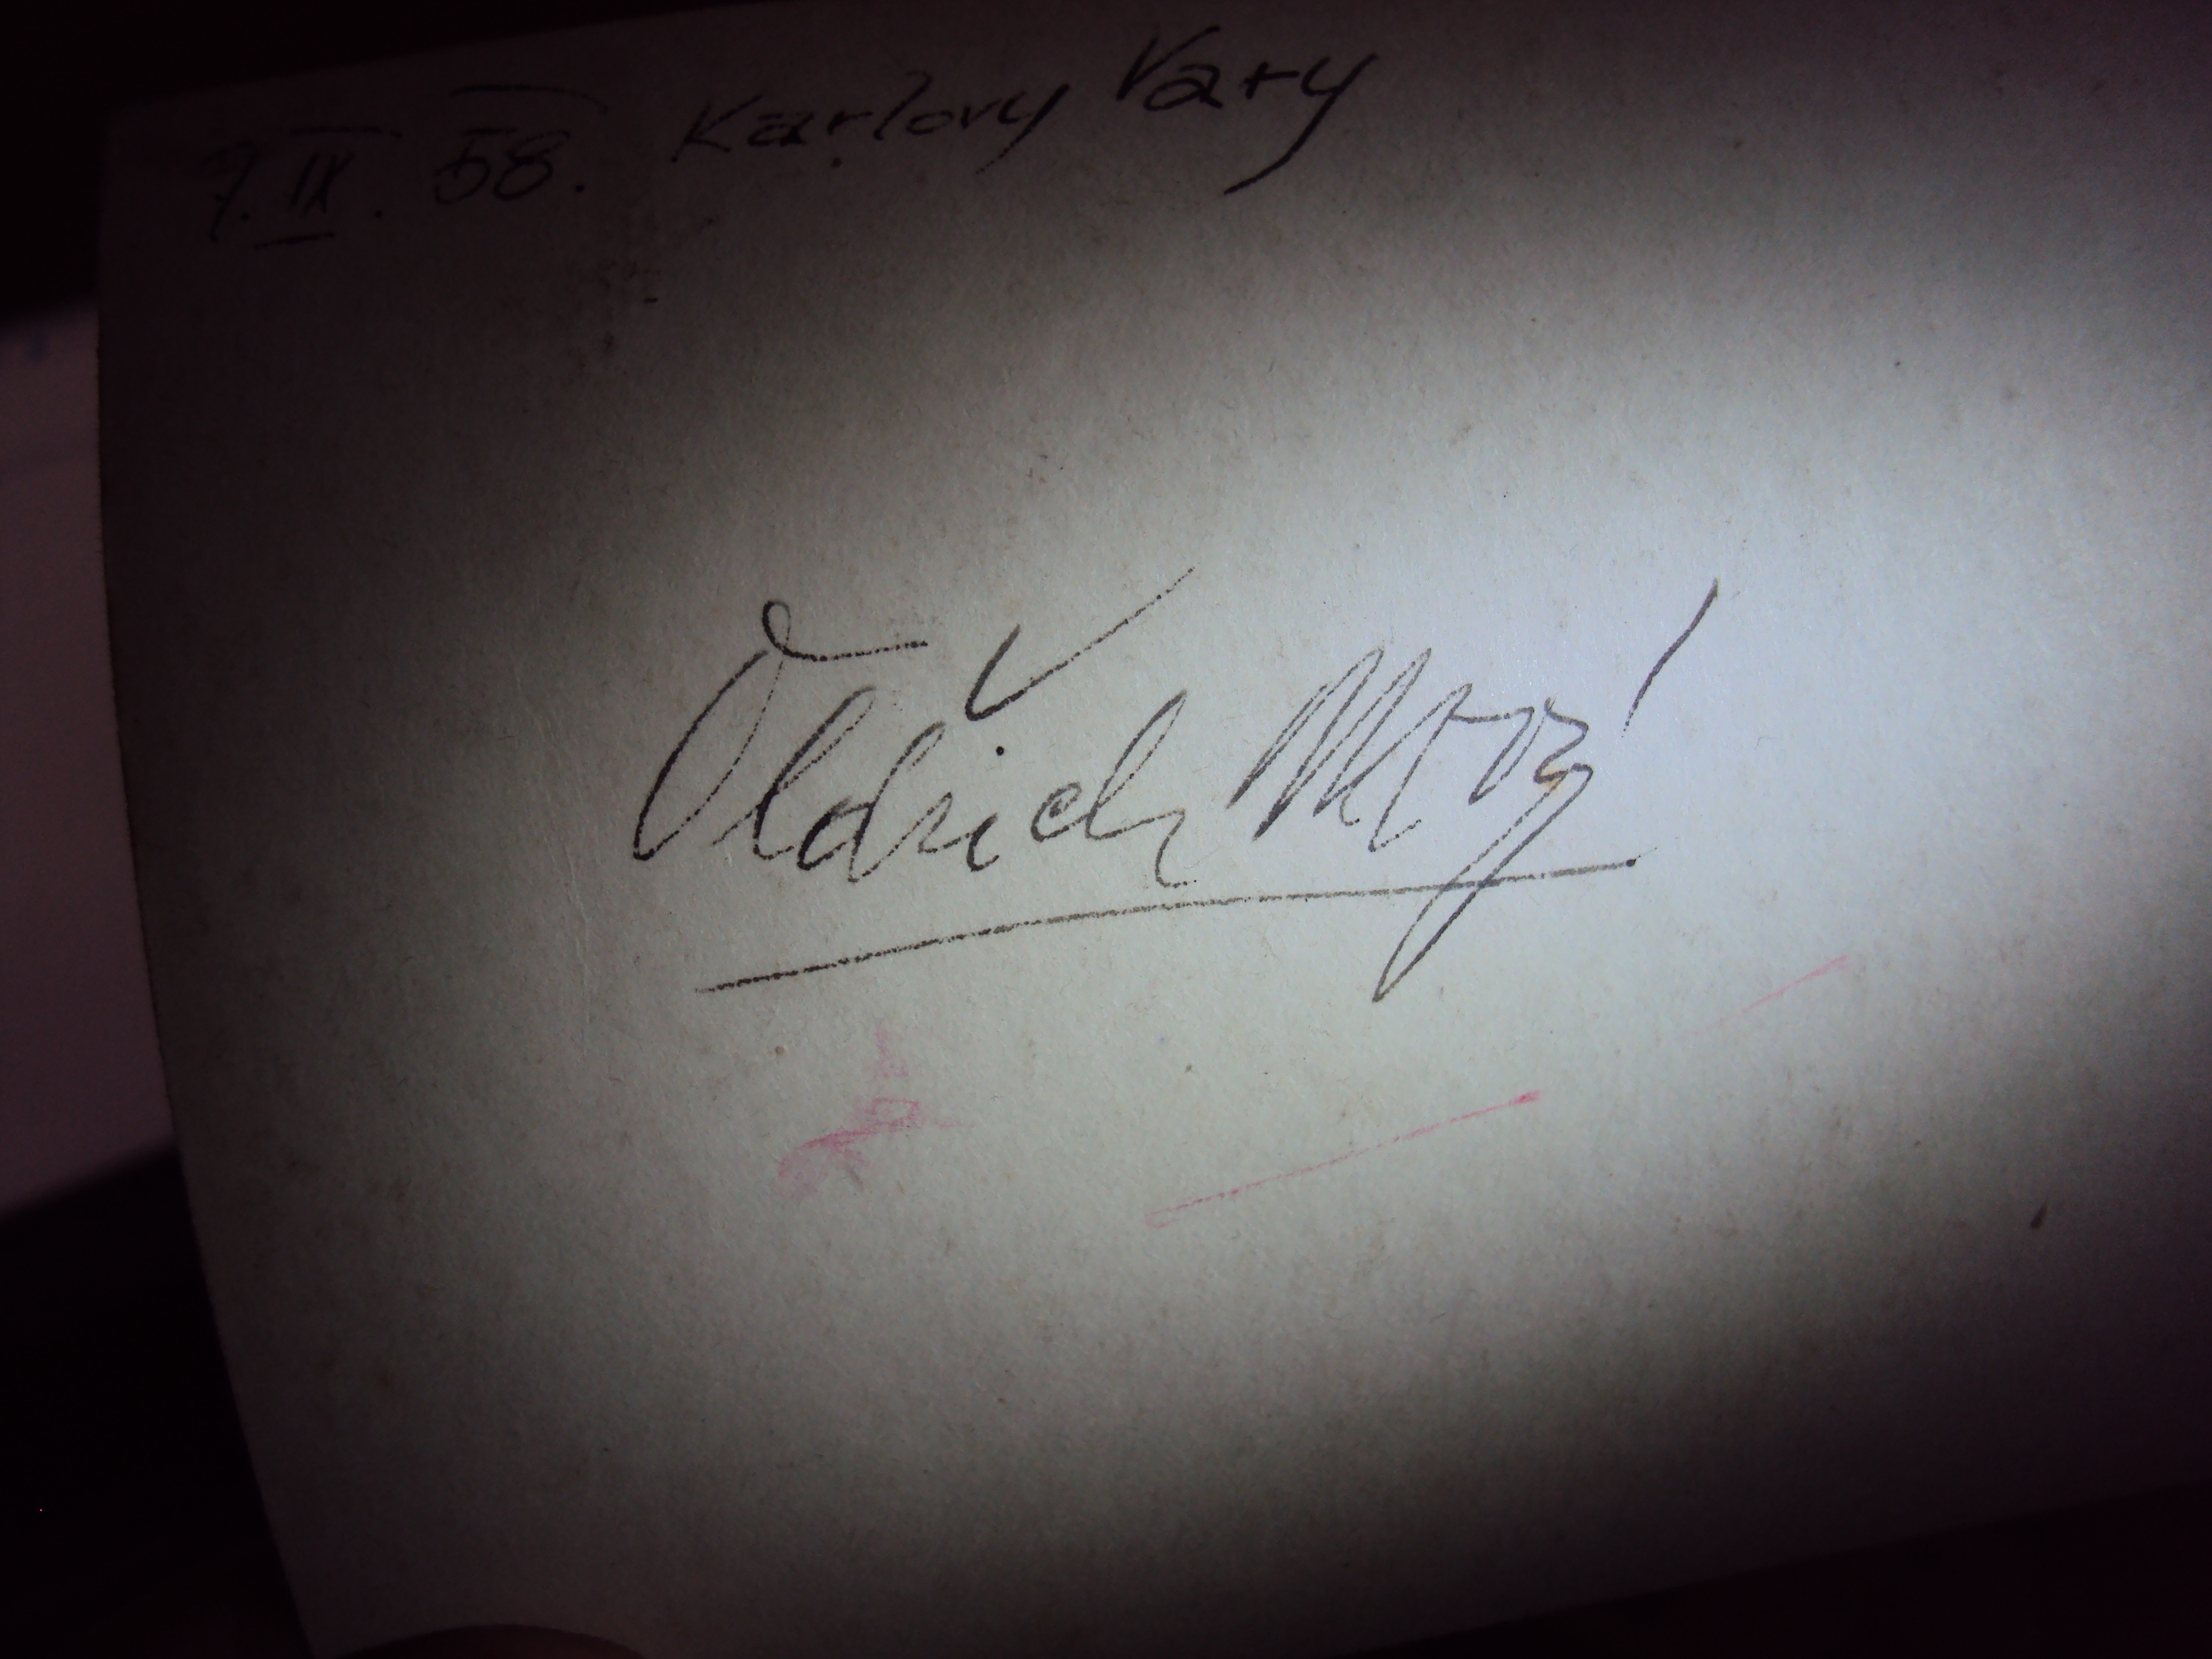
Signature of: oldřich nový